Question: What is the property identification or parcel number listed?
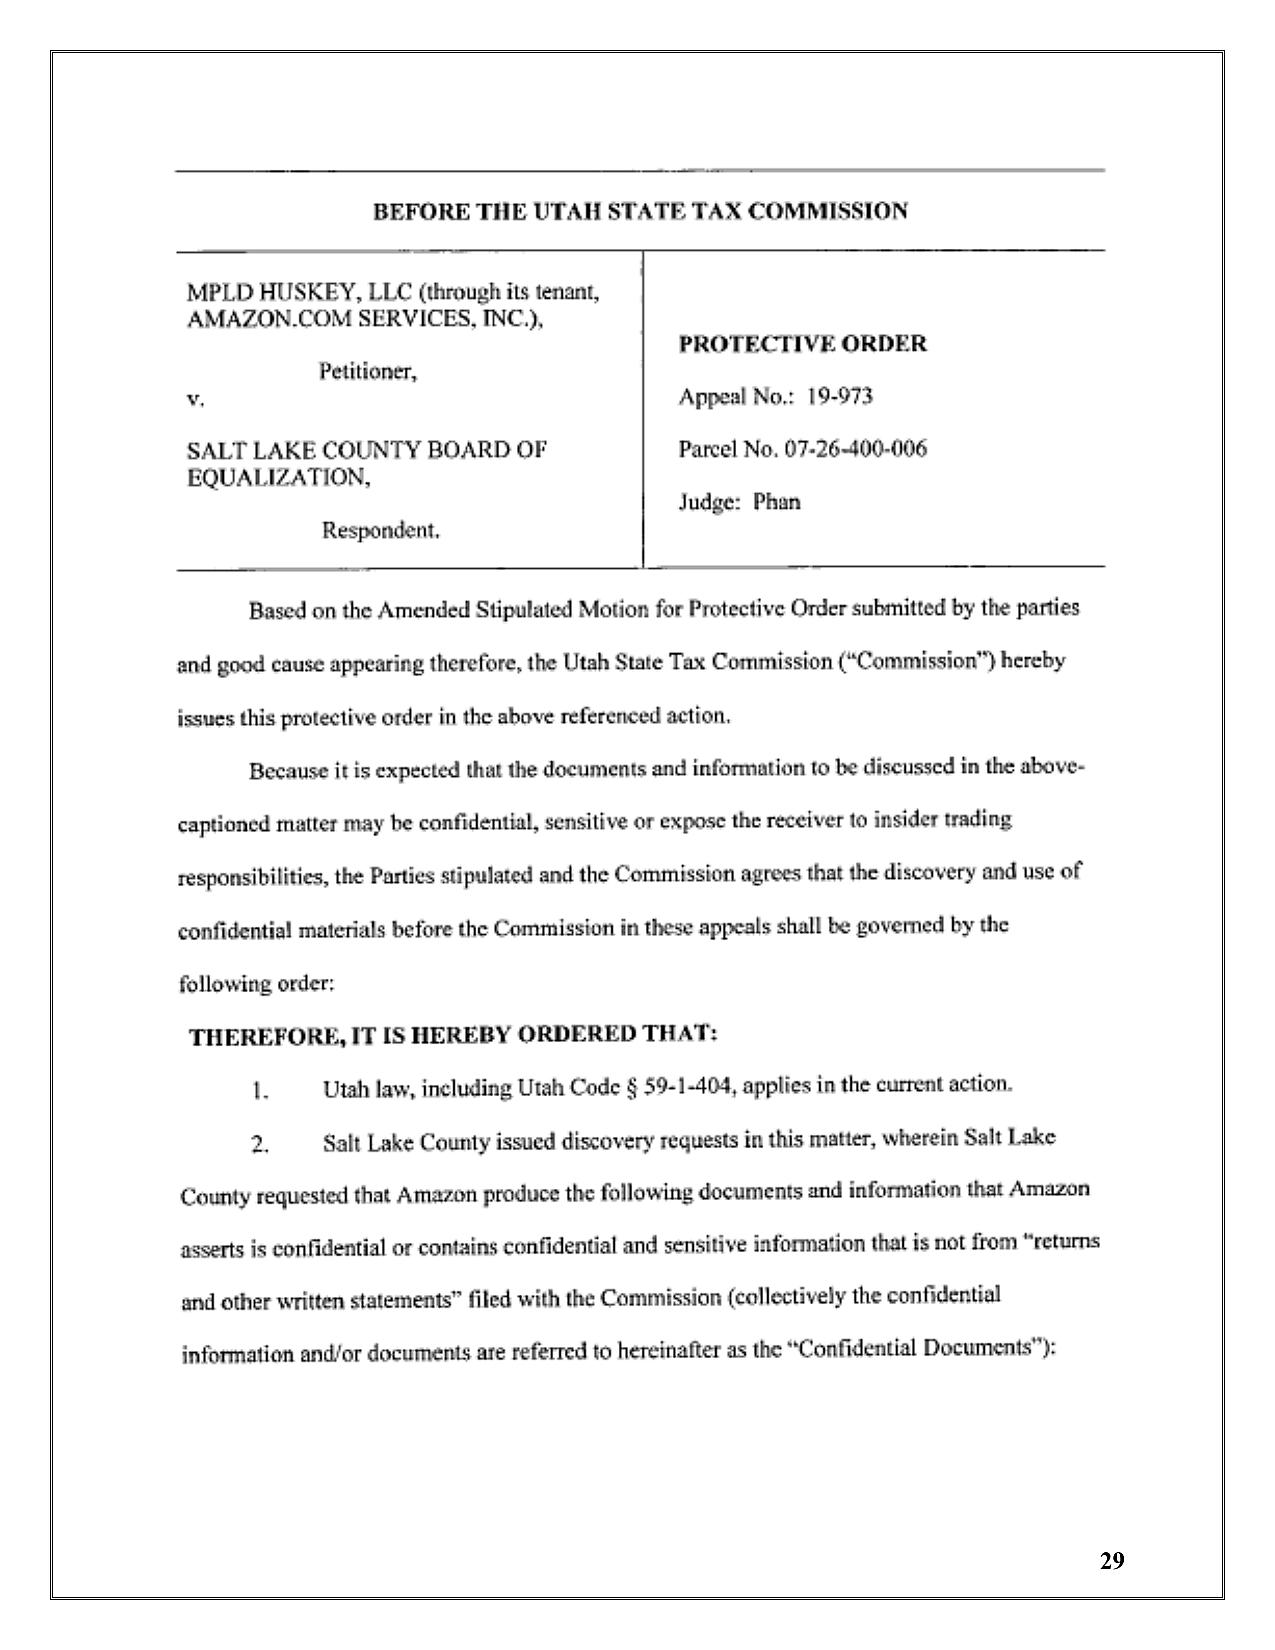
Answer: "07-26-400-006"